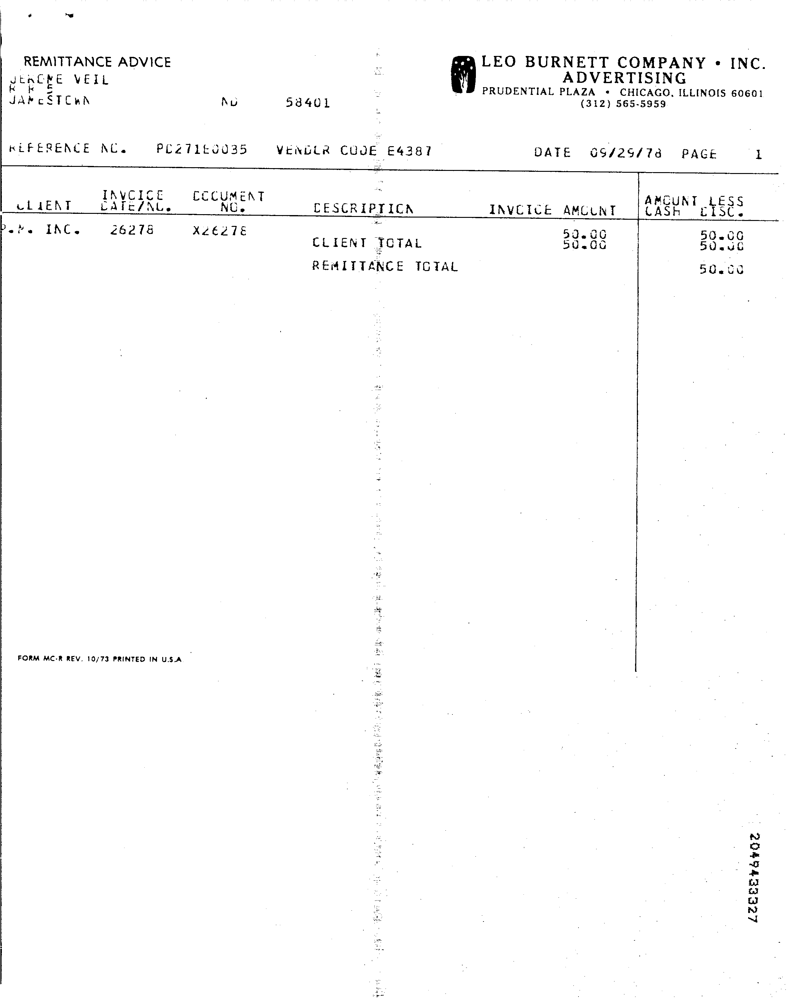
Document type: Invoice